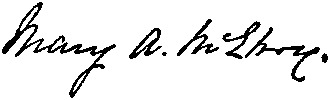
Signature of: mary arthur mcelroy